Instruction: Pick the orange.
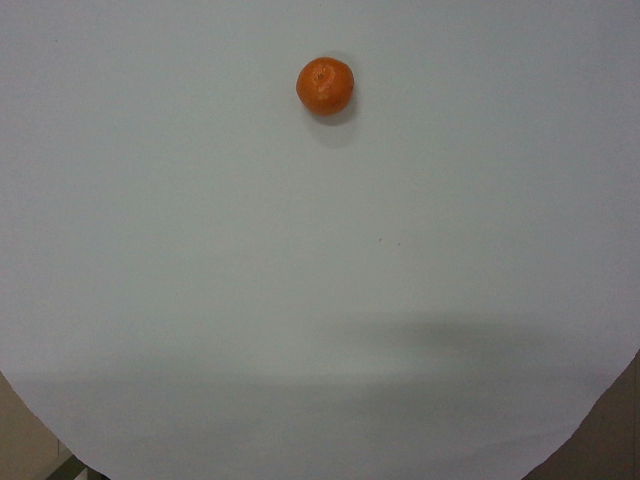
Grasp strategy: vertical